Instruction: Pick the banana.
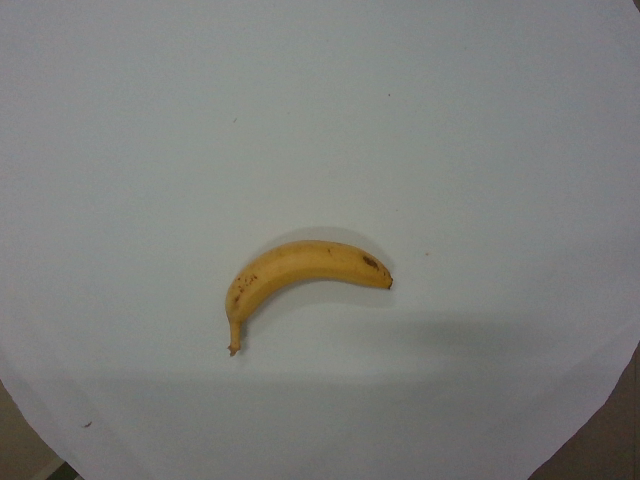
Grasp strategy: vertical